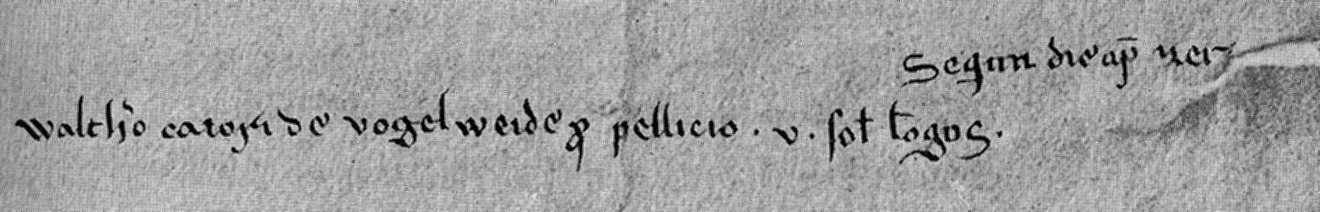
Signature of: wolfger von erla